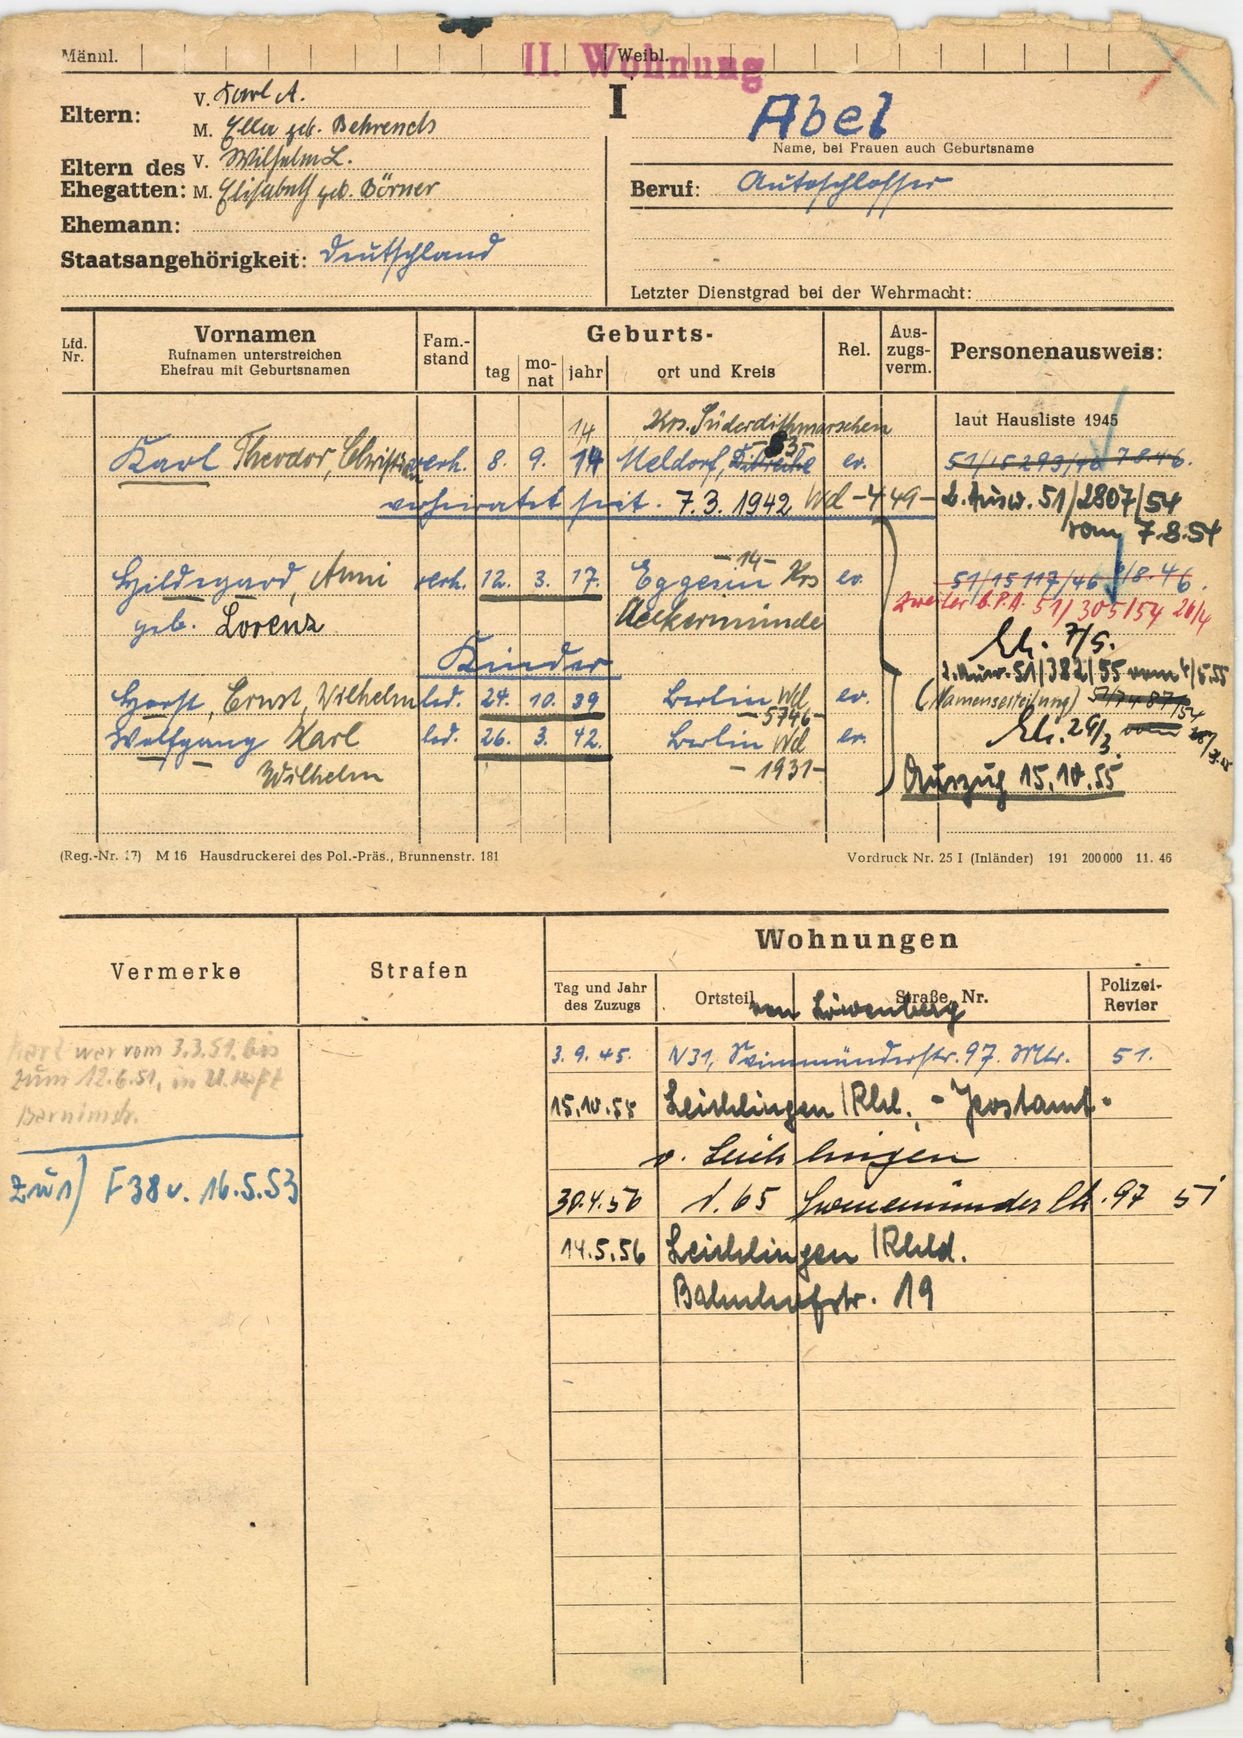
Abel